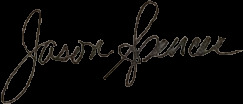
Signature of: jason spencer